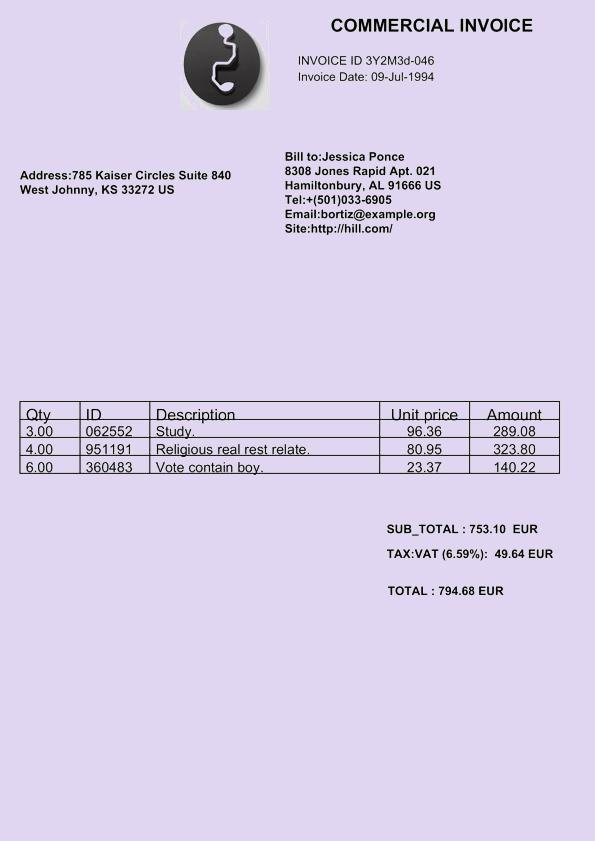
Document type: Invoice